Question: What do the imaging results show?
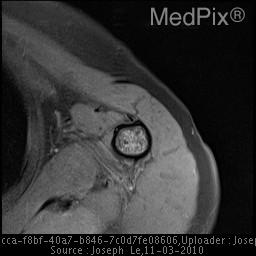
Answer: The imaging shows •  Intramedullary "popcorn-like" calcifications in the left humeral shaft on the chest radiograph.  NOTE: Metallic "nipple marker" beads
•  Followup MRI shows a well-defined intramedullary mass within the proximal left humerus diaphysis.  T2 hyperintense matrix with predominantly T1 isointense to slightly hypointense signal.
•  There is diffuse robust enhancement present.  Minimal endosteal scalloping is seen.  There is no cortical breakthrough or periosteal reaction to suggest an aggressive lesion.  Nor is there surrounding soft tissue component. Here you can see the lesion taking up the whole diameter of the medullary cavity. No cortical breakthrough, no periosteal reaction, nor evidence of a surrounding soft tissue component..